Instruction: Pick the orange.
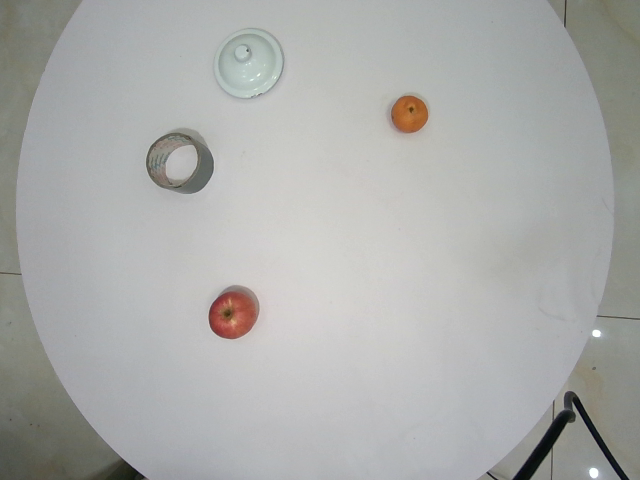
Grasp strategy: vertical